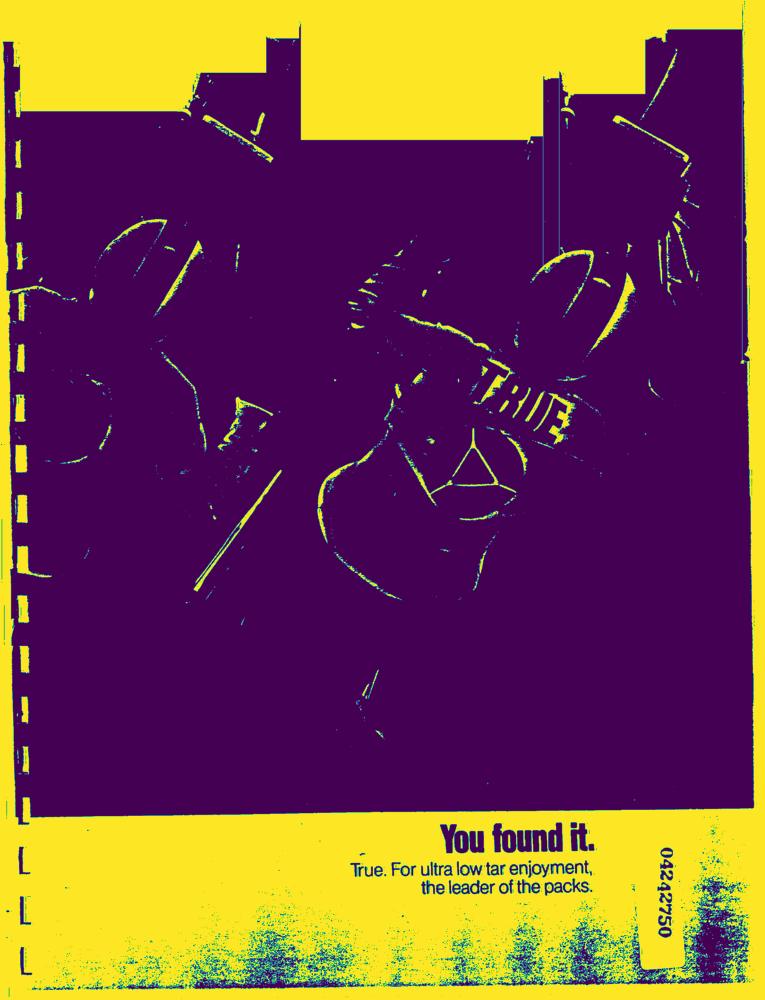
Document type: AD